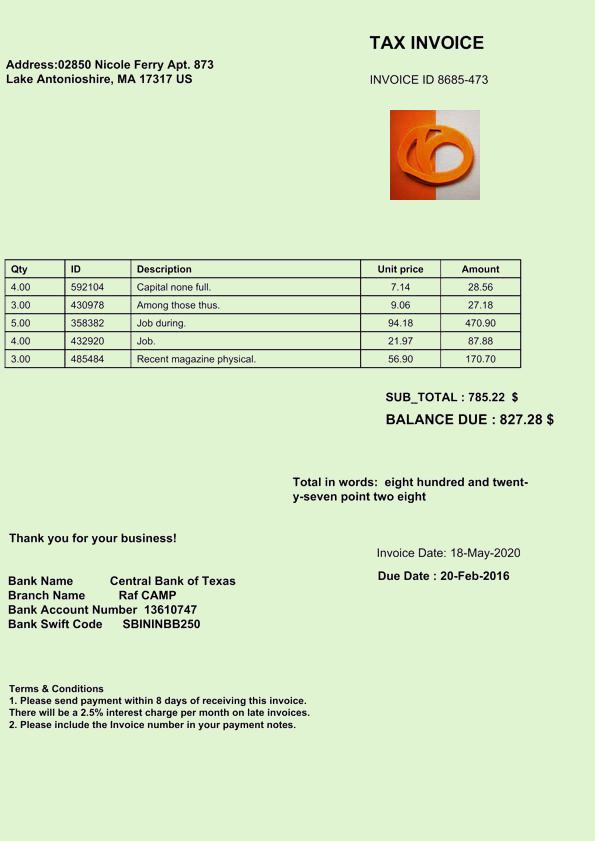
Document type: Invoice